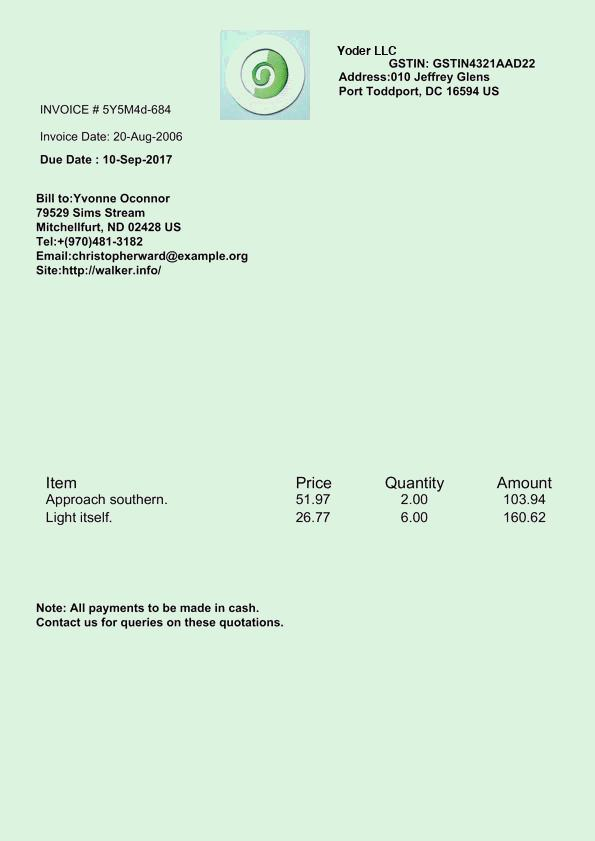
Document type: Invoice